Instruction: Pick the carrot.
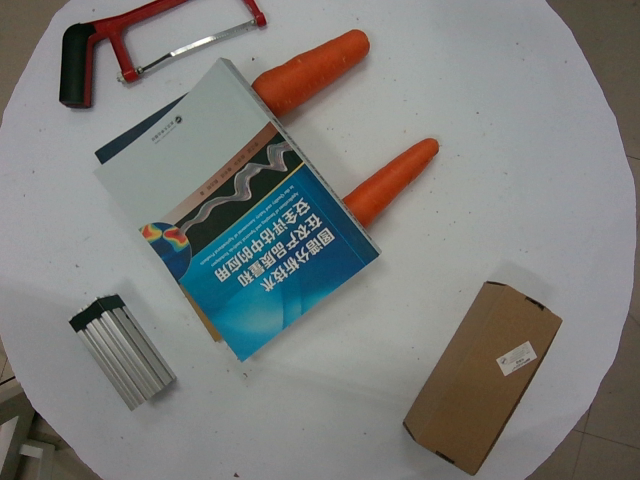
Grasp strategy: vertical